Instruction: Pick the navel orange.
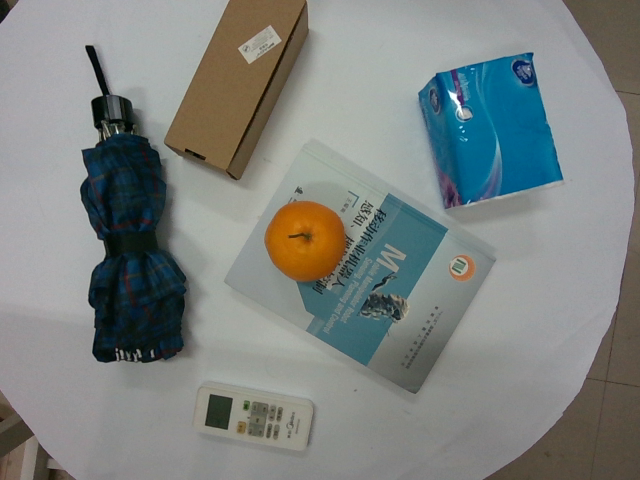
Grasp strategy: vertical